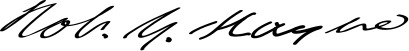
Signature of: robert y hayne